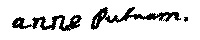
Signature of: ann putnam jr